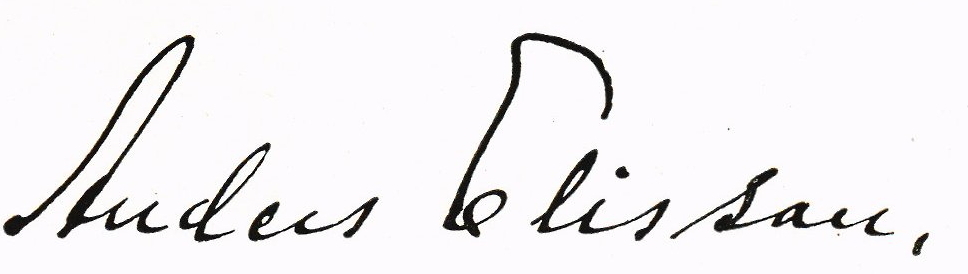
Signature of: anders elisson